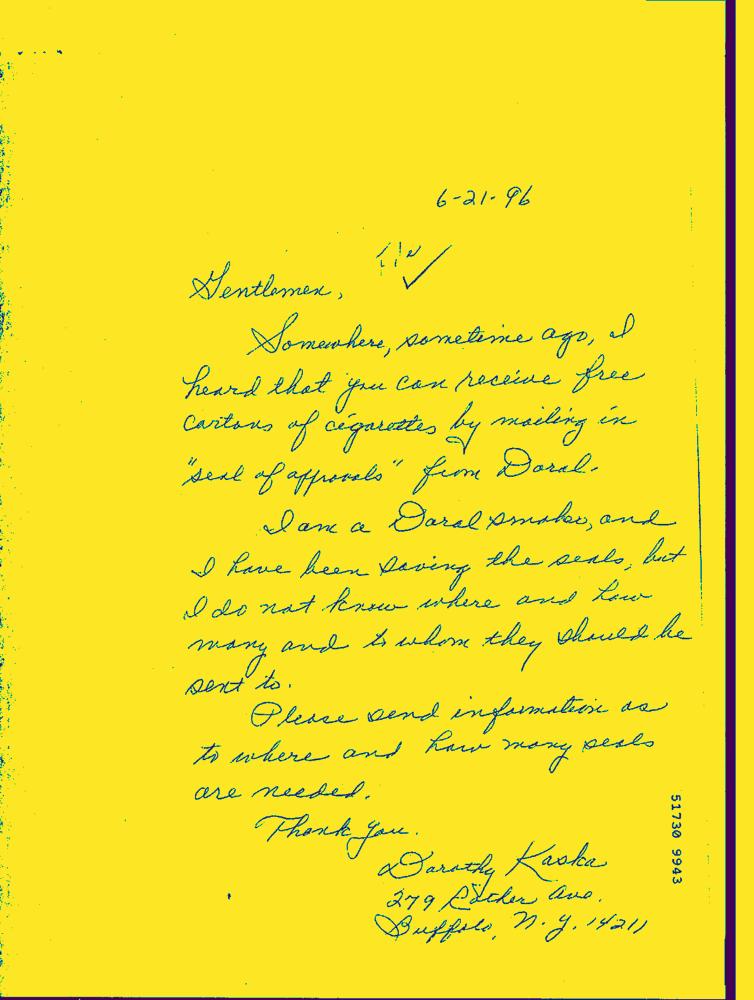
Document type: Hand-Written